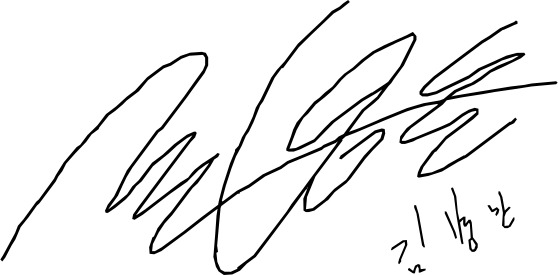
Signature of: kim byung man